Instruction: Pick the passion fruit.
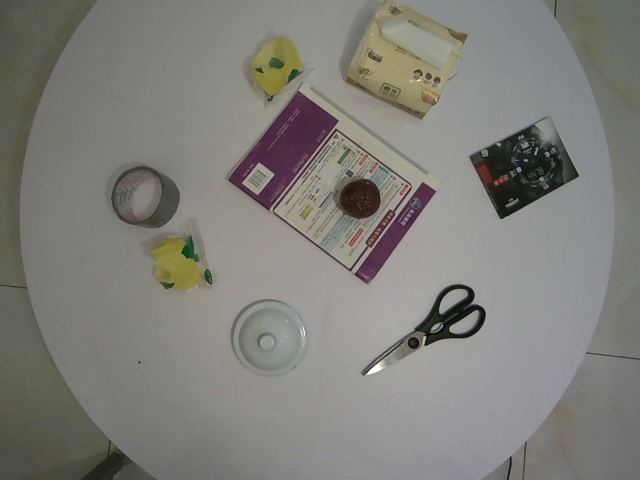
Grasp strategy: vertical